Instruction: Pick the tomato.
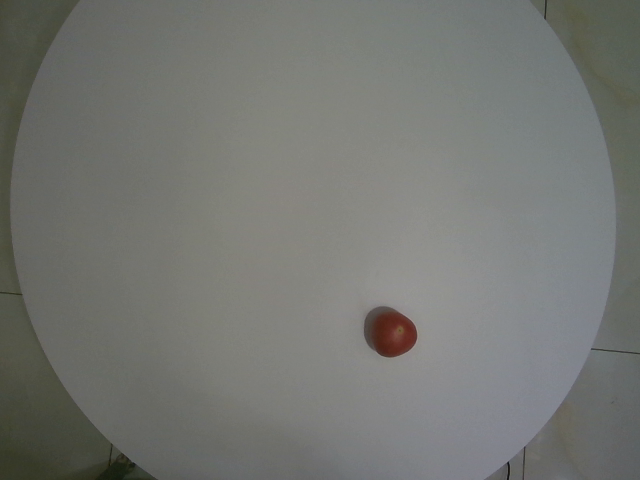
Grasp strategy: vertical